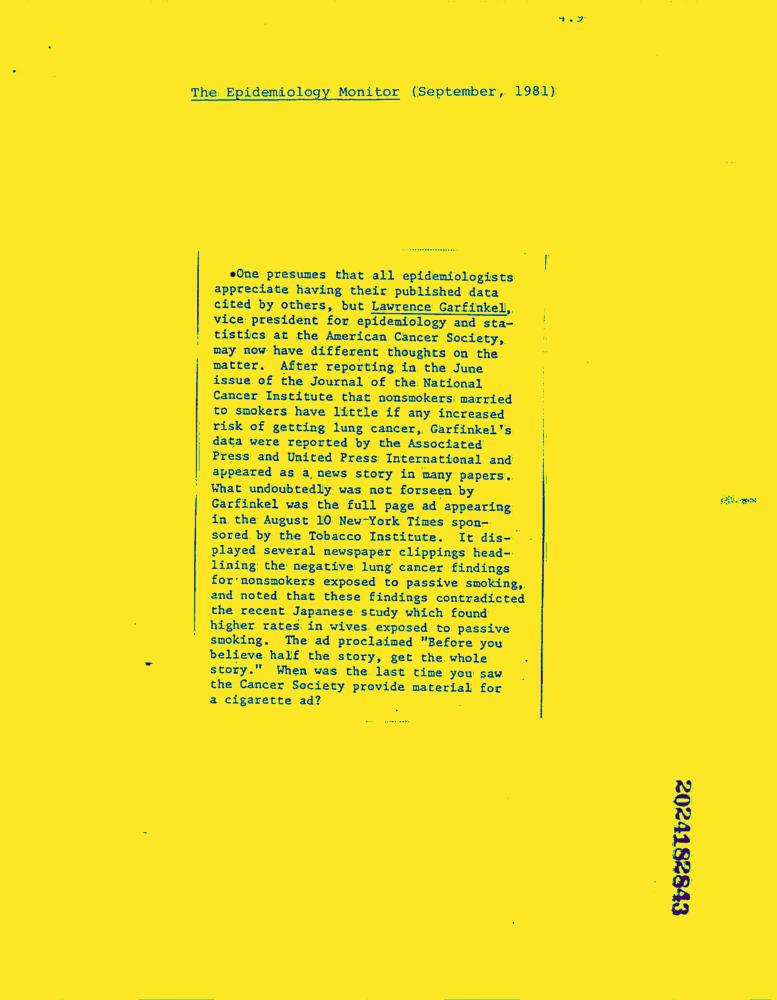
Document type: News-Article